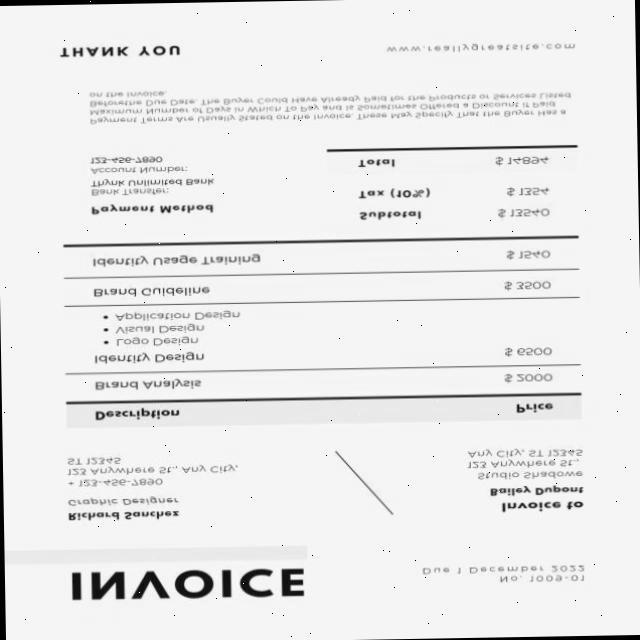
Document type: Invoice